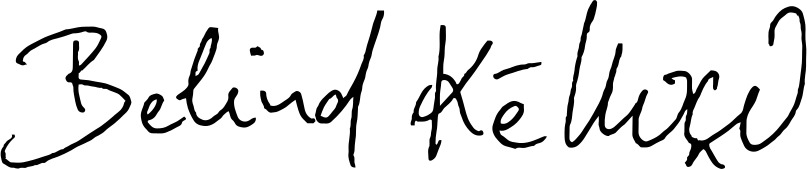
Signature of: belind këlliçi